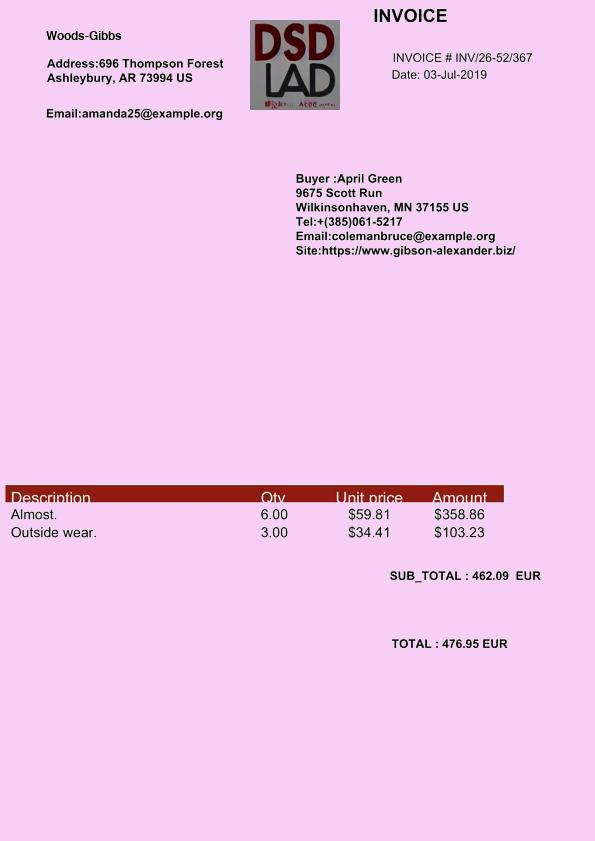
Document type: Invoice